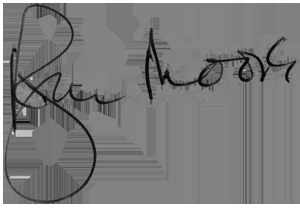
Signature of: roger moore